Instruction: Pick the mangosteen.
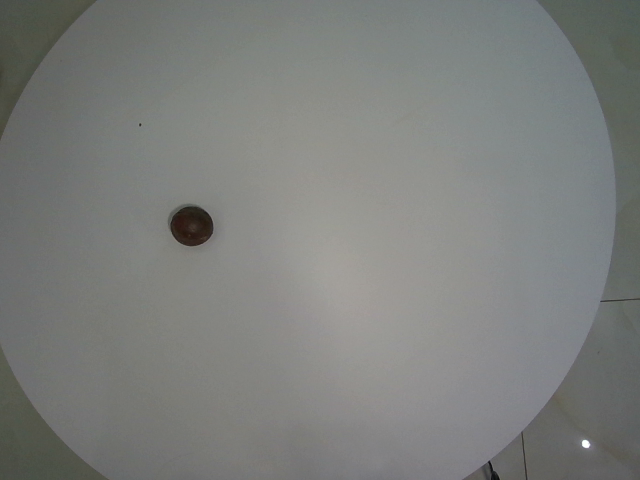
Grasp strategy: vertical